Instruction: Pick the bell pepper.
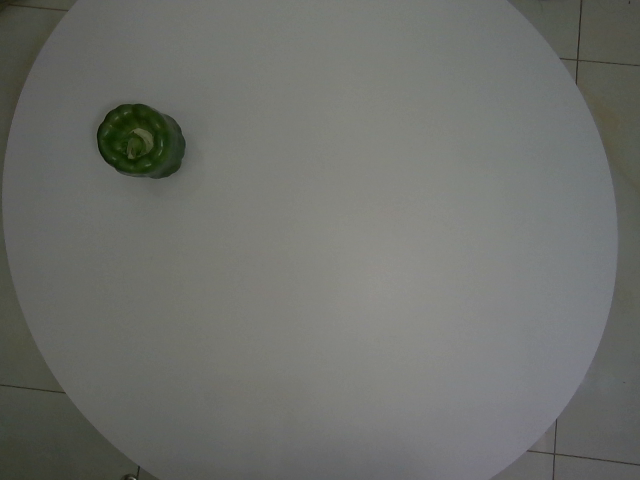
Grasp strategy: vertical